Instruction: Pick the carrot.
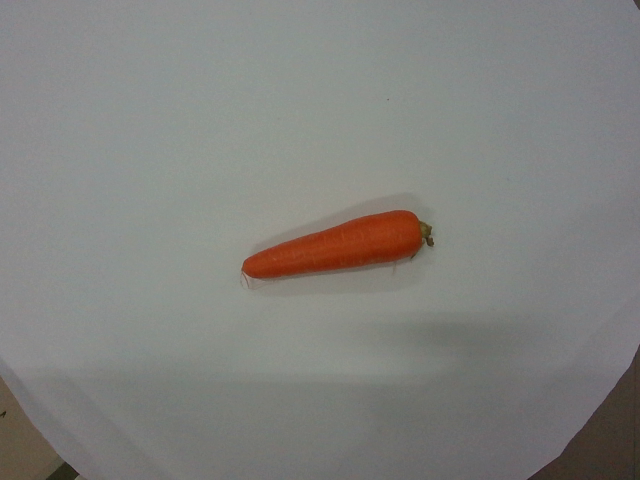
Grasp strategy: vertical